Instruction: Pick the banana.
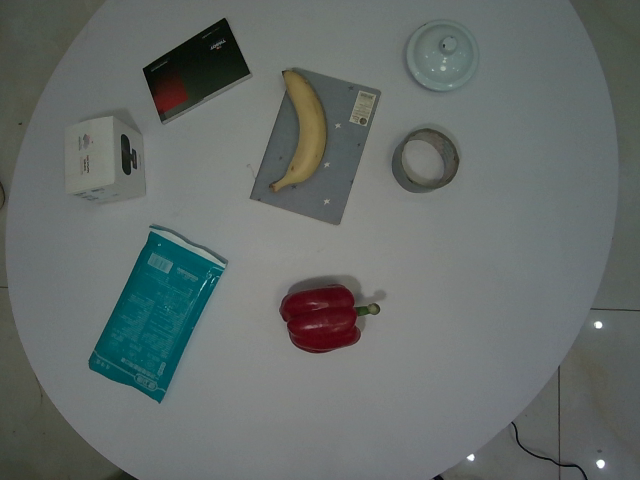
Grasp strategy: vertical